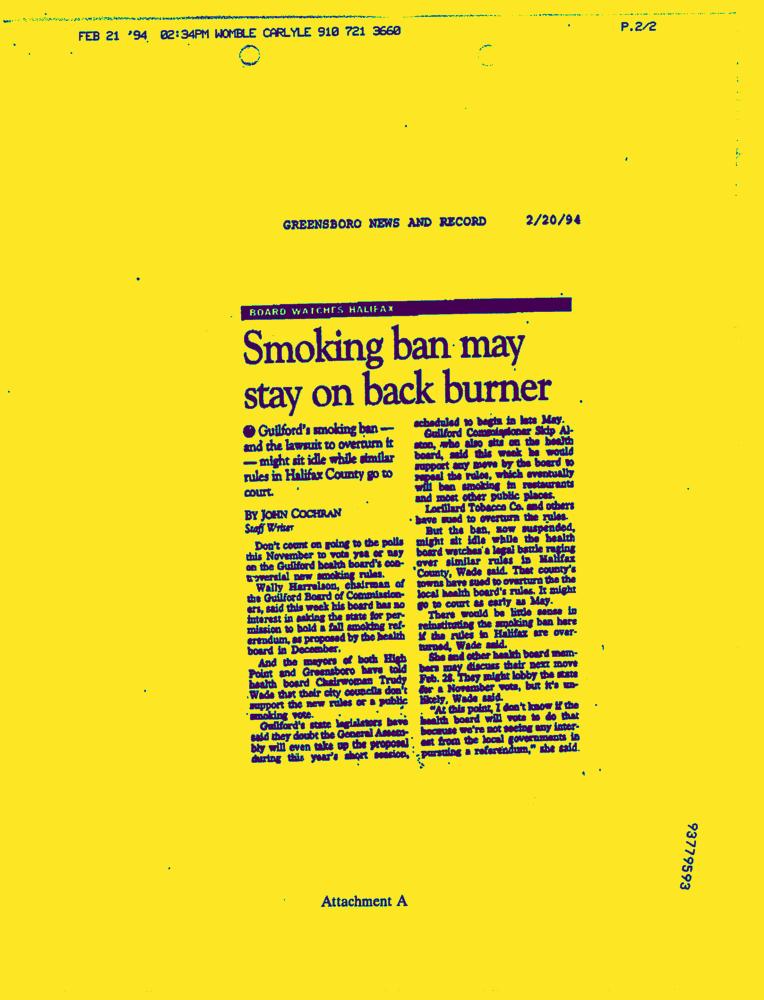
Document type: News-Article